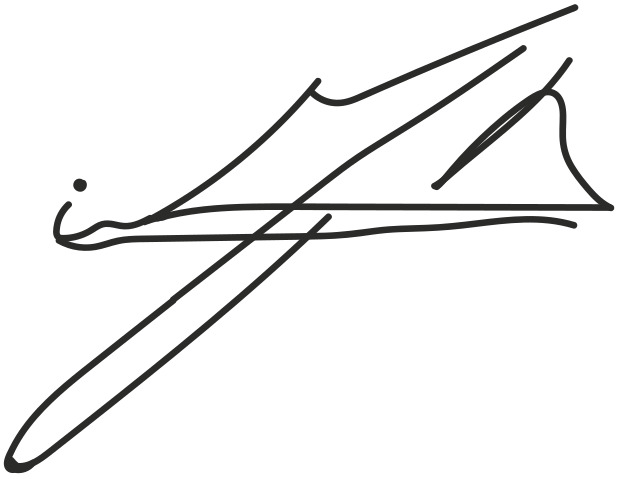
Signature of: alejandro muñante